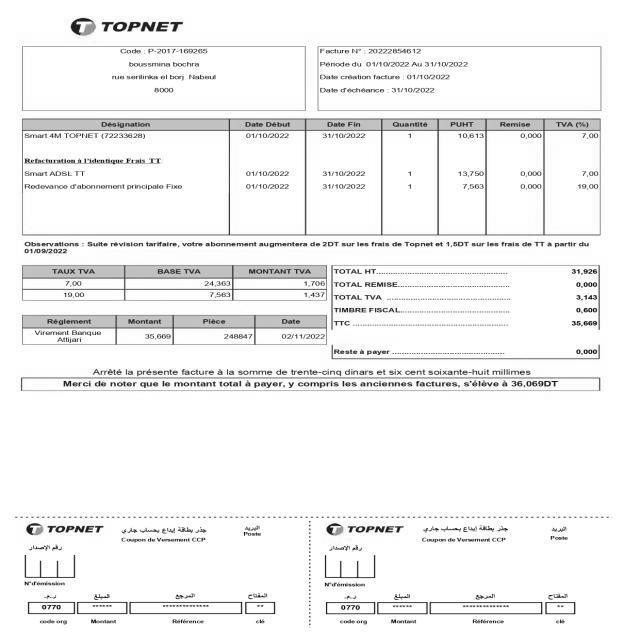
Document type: Invoice